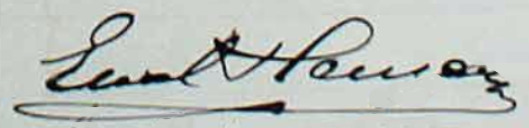
Signature of: emil rauer